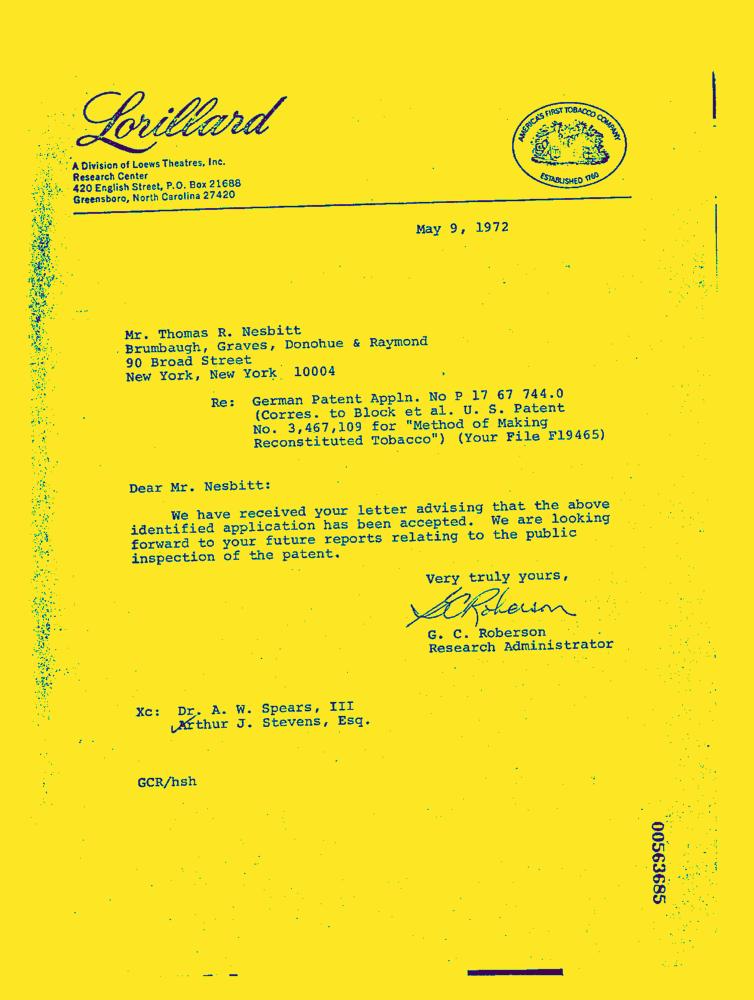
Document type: Letter-Doc